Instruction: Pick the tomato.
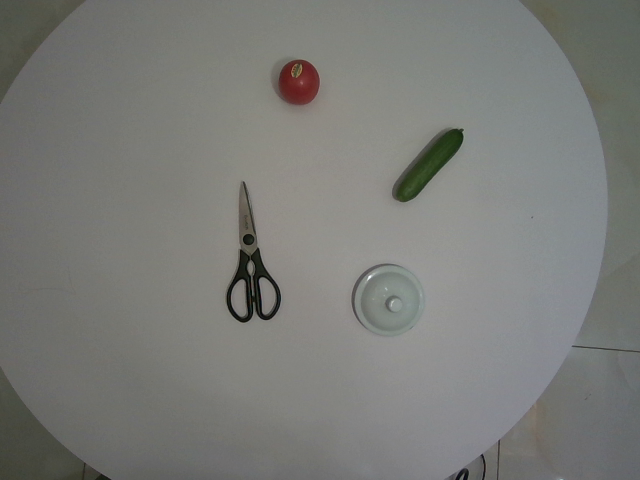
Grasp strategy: vertical